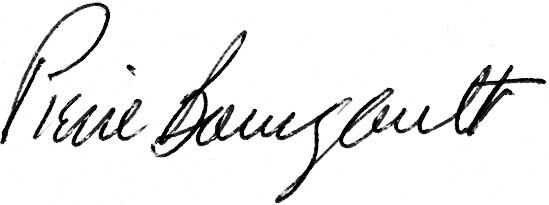
Signature of: pierre bourgault